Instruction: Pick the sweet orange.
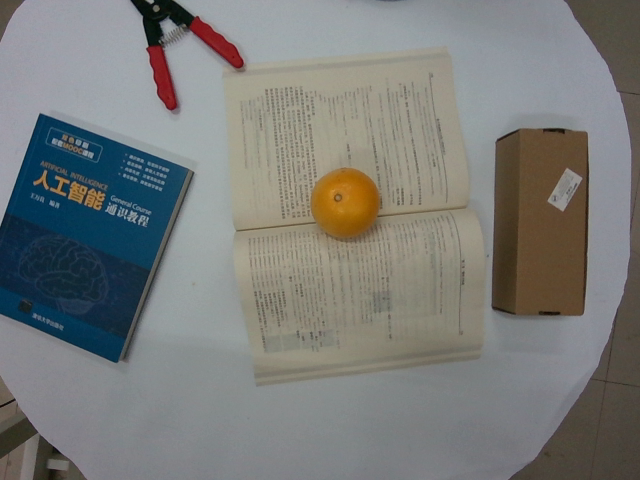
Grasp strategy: vertical